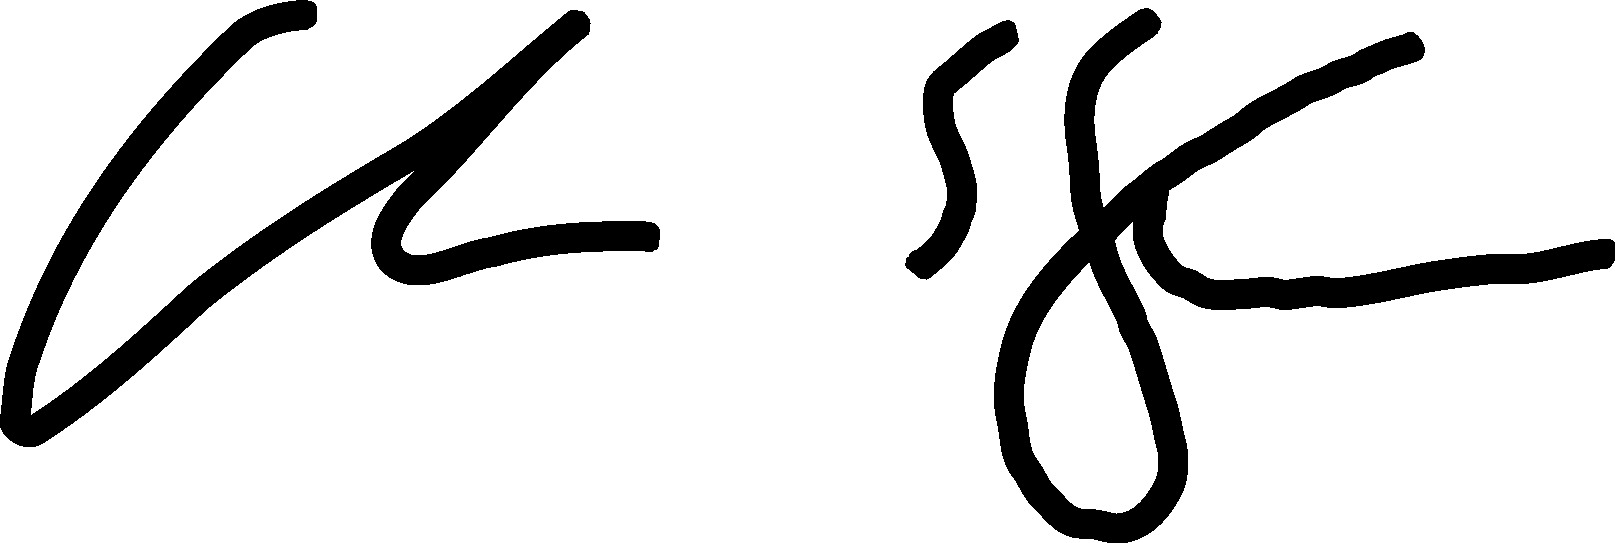
Signature of: chris kyle